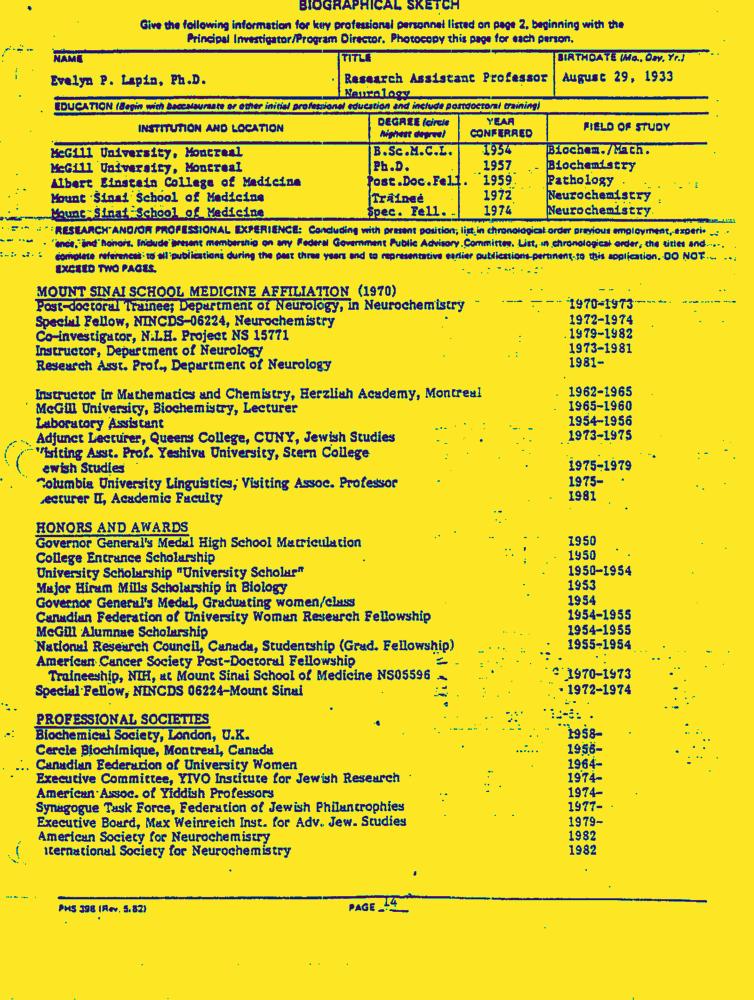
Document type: Resume-Doc